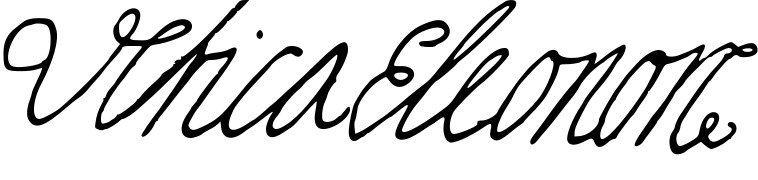
Signature of: ulrika eleonora i of sweden